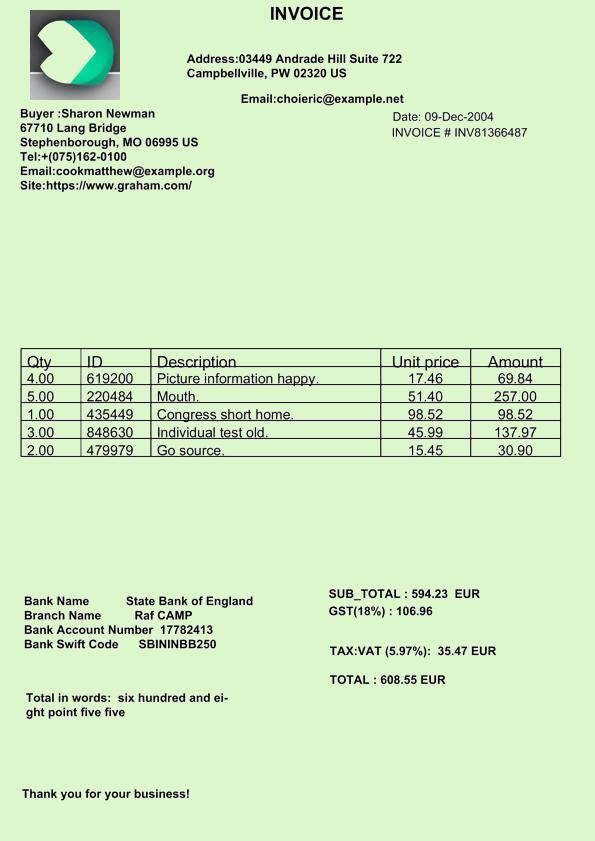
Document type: Invoice